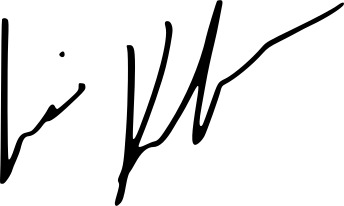
Signature of: lisa kudrow